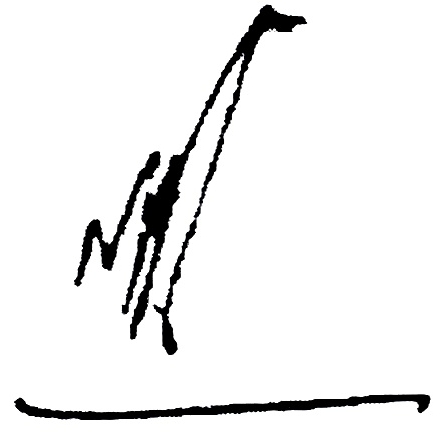
Signature of: mirza nasir ahmad